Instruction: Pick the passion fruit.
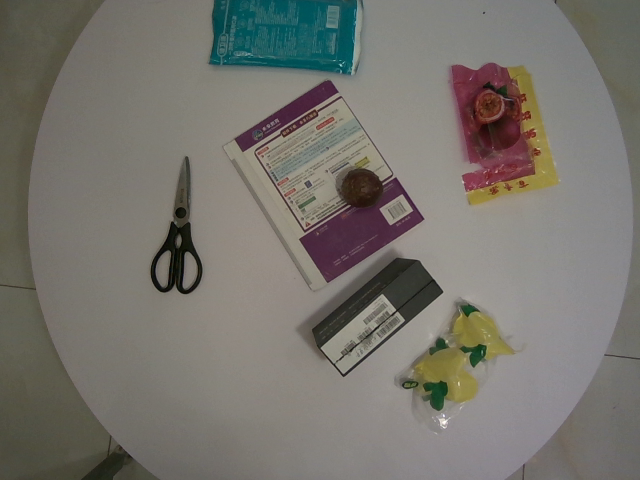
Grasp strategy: vertical